Question: Talk about the condition:
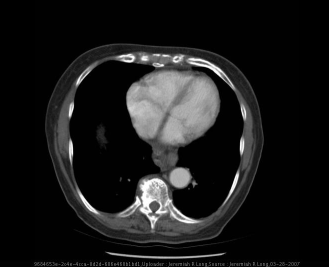
Answer: The disease is discussed as: In the United States and Canada, a large proportion of adults undergoing upper gastrointestinal barium radiographs are found to have a small hiatal hernia. About 90% to 95% of hiatal hernias found by radiograph are sliding hernias, and the rest are paraesophageal or mixed.  Most sliding hiatal hernias are small and of little clinical significance. Patients with symptomatic paraesophageal hernias are most often middle-aged to elderly.  Many patients with small, simple sliding hiatal hernias are asymptomatic. The main clinical significance of the sliding hiatal hernia is its contribution to gastroesophageal reflux . In addition to heartburn and regurgitation, patients with large sliding hiatal hernias may complain of dysphagia or discomfort in the chest or upper abdomen. In a prospective, population-based study the risk of iron-deficiency anemia was found to be increased  in adults with hiatal hernia. On chest radiograph a hiatal hernia may be noted as a soft tissue density in the retrocardiac area. Hiatal hernias are most often diagnosed on upper gastrointestinal barium radiographic studies. At endoscopy the gastroesophageal junction is noted to be proximal to the impression of the diaphragm. [1]

Patients with paraesophageal and mixed hiatal hernias are rarely completely asymptomatic if closely questioned. About half of patients with paraesophageal hernias have gastroesophageal reflux. Other symptoms include dysphagia, chest pain, vague postprandial discomfort, and shortness of breath. A substantial number of patients have chronic gastrointestinal blood loss. If the hernia is complicated by gastric volvulus, acute abdominal pain and retching will occur, often progressing rapidly to a surgical emergency. A paraesophageal or mixed hiatal hernia may be seen on chest radiograph as an abnormal soft tissue density (often with a gas bubble) in the mediastinum. Upper gastrointestinal radiograph is the best diagnostic study. [1]

Hiatal hernias are occasionally complicated by volvulus. The stomach is normally fixed in position by ligamentous attachments to the duodenum, spleen, liver, and diaphragm. Laxity of these ligaments, elevation of the left hemidiaphragm, adhesions, gastric tumor, or masses in adjacent organs may predispose to volvulus. In about one third of cases the volvulus occurs below the diaphragm. In the other two thirds of cases volvulus occurs above the diaphragm in association with a diaphragmatic hernia. Sliding hiatal hernias are not associated with gastric volvulus.  Gastric volvulus may be mesenteroaxial or organoaxial. In about 60% of cases gastric volvulus is organoaxial: the stomach twists along its long axis. This axis usually passes through the gastroesophageal and gastropyloric junctions. The antrum rotates anteriorly and superiorly, the fundus posteriorly and inferiorly, twisting the greater curvature at some point along its length. This type of volvulus is commonly associated with a diaphragmatic hernia. Organoaxial volvulus is usually an acute event. Vascular compromise and gastric infarction may occur. The other major type of gastric volvulus is mesenteroaxial, in which the stomach folds on its short axis running across from the lesser curvature to the greater curvature, and the antrum twists anteriorly and superiorly. [1]

Simple sliding hiatal hernias do not require treatment. Patients with symptomatic giant sliding hiatal hernias, paraesophageal, and mixed hernias should be offered surgery. Many experts suggest that surgery should be offered to patients with asymptomatic paraesophageal hernias, because about 30% of these patients will develop complications if left untreated. Many surgeons routinely perform a fundoplication on all repairs, both to prevent postoperative reflux esophagitis and to fix the stomach in the abdomen. Less commonly a gastrostomy is used to fix the stomach in position. Patients with sliding hiatal or paraesophageal hernias may have shortening of the esophagus. This makes it difficult to restore the gastroesophageal junction below the diaphragm without tension. In such cases an extra length of neoesophagus can be constructed from the proximal stomach (Colles-Nissen procedure). Paraesophageal and mixed hernias can be repaired through the chest or abdomen, with open or laparoscopic techniques. Compared with open repair, laparoscopic repair is associated with less blood loss, fewer overall complications, shorter hospital stay, and quicker return to normal activities. Long-term results are probably equal with either approach. Potential surgical complications include esophageal and gastric perforation, pneumothorax, and liver laceration. Potential long-term complications may include dysphagia if the wrap is too tight or gastroesophageal reflux if the fundoplication breaks down or migrates into the chest. Recurrence rates are about 10 [1]

1. Feldman: Sleisenger & Fordtran's Gastrointestinal and Liver Disease, 7th ed., Copyright © 2002 Elsevier: MD Consult Online Core Collection Textbook: pp 369-374